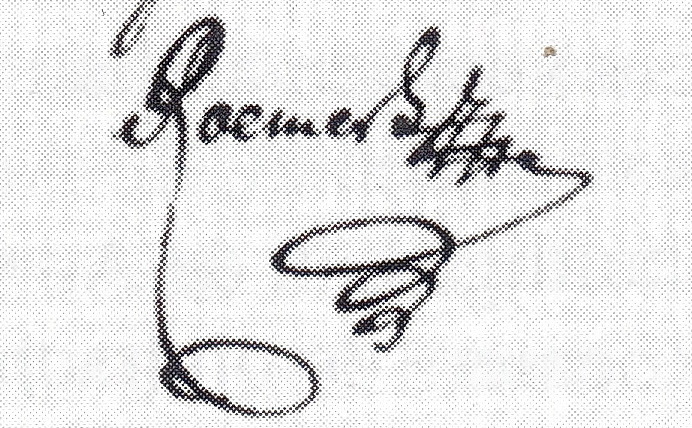
Signature of: charles clément roemers